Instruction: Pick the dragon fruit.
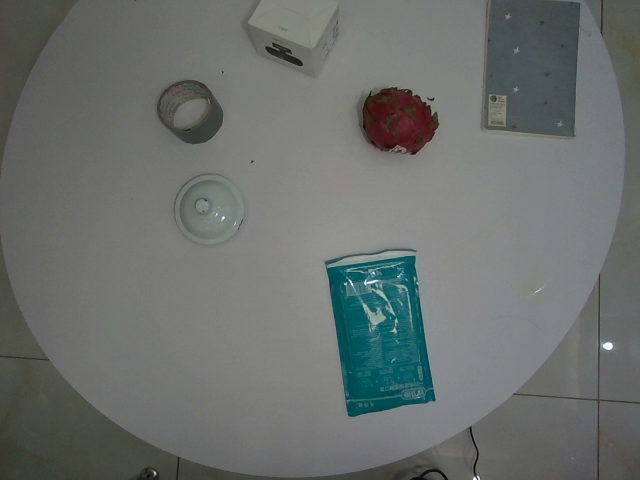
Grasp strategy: vertical